Question: What could the diagnosis suggest?
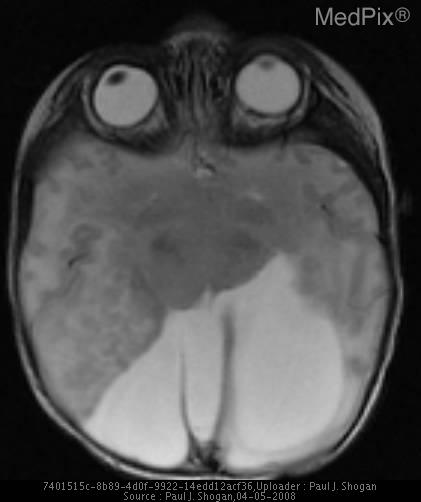
Answer: The possible diagnosis includes Alobar Holoprosencephaly
Semilobar Holoprosencephaly
Lobar Holoprosencephaly
Septooptic Dysplasia
Scizencephaly.